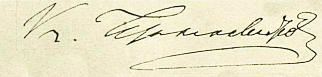
Signature of: kirill chernosvitov